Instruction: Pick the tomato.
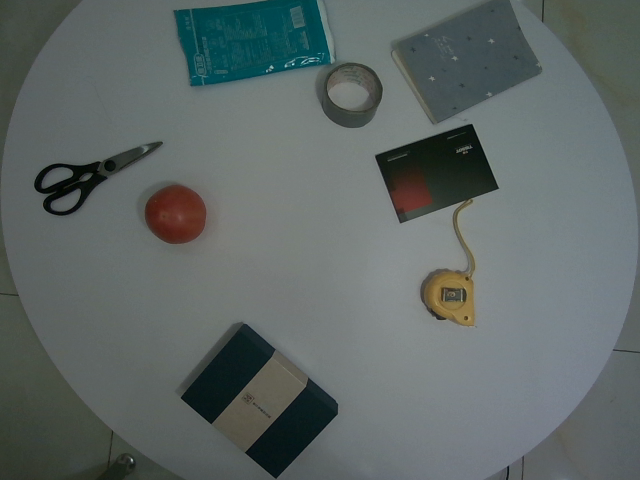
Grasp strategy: vertical